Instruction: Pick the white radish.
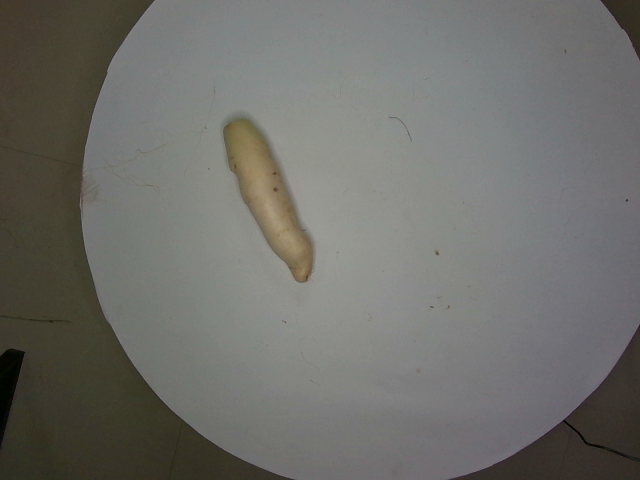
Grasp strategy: vertical